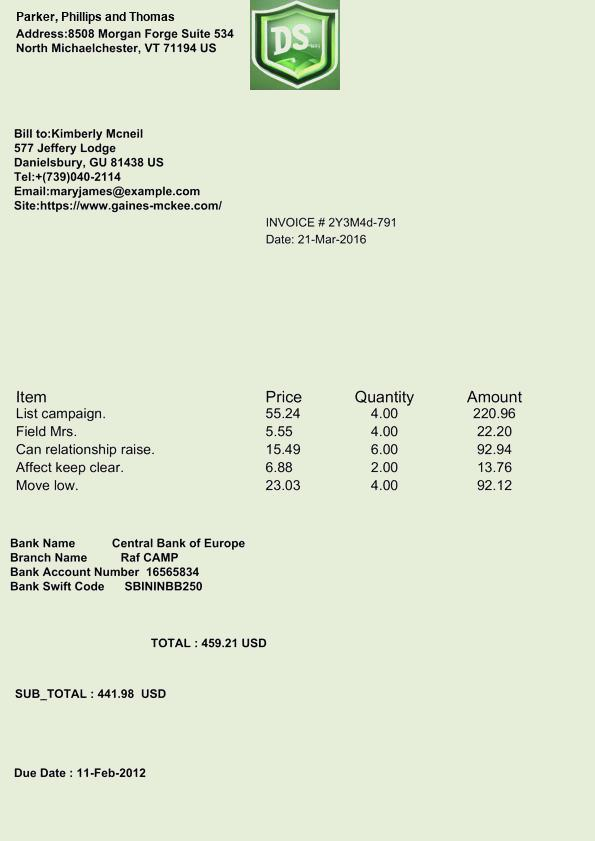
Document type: Invoice